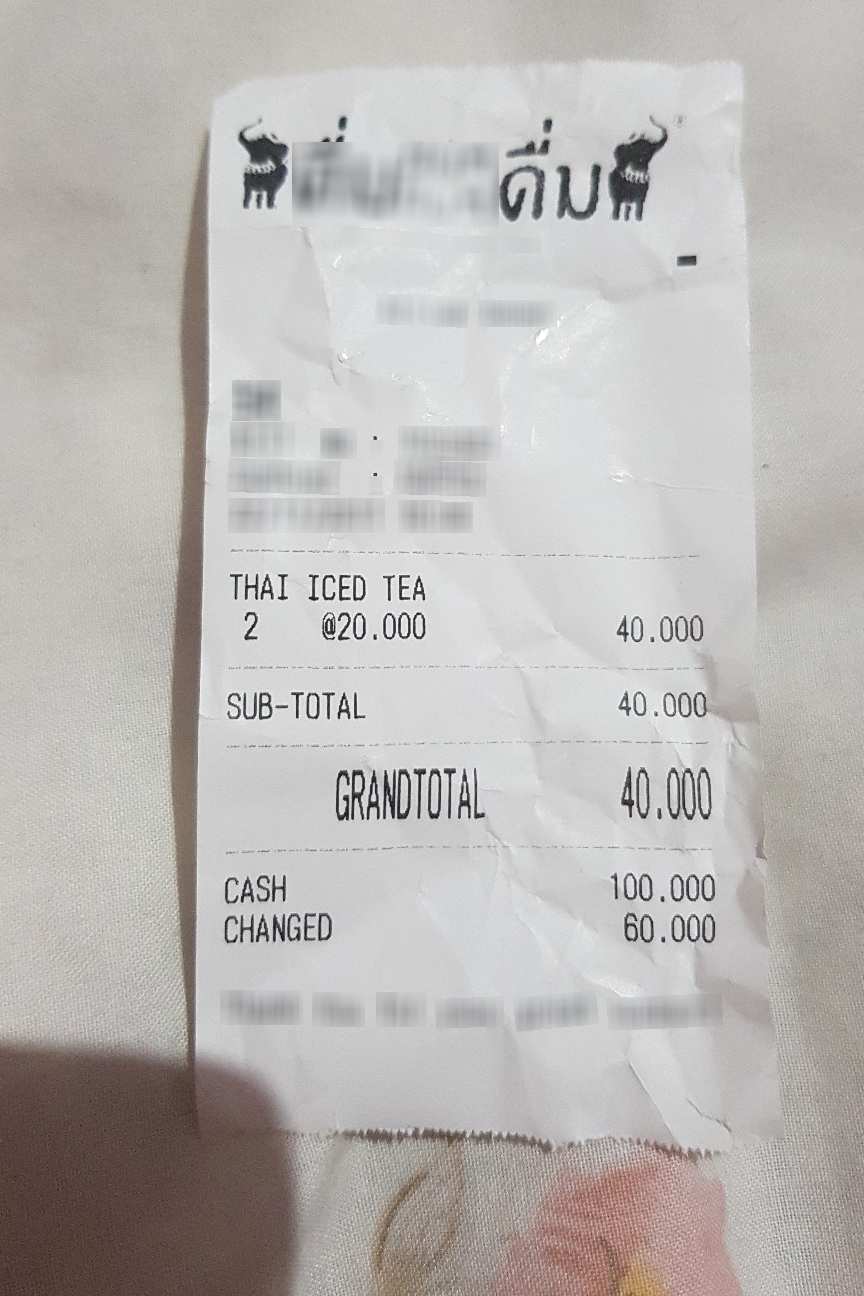
Extraction:
receipt: line_items: name: THAI ICED TEA
price: 40.000
qty: 2
subtotal: 40.000
total: 40.000